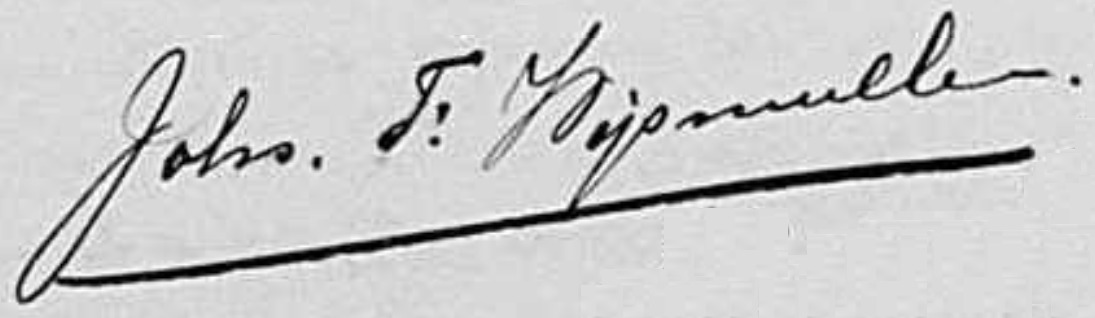
Signature of: johannes franciscus wijsmuller